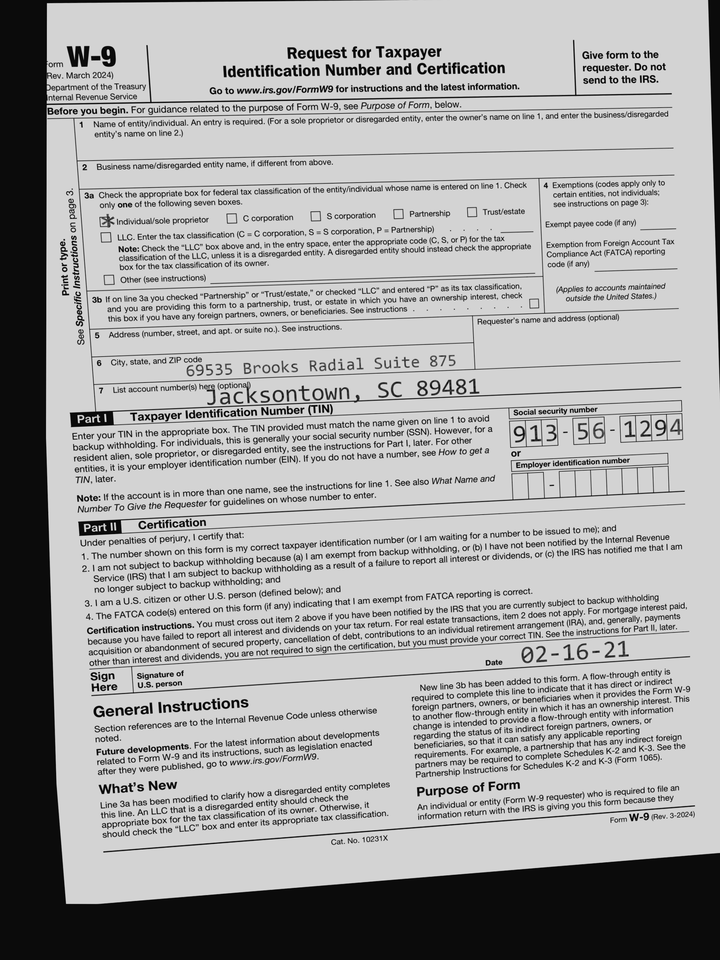
adr1: 69535 Brooks Radial Suite 875
adr2: Jacksontown, SC 89481
cbx: yes
ssn: 913561294
sdt: 02-16-21